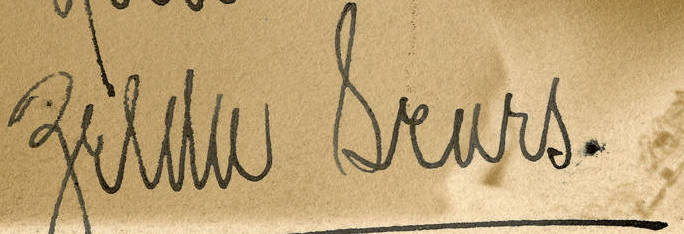
Signature of: zelda sears